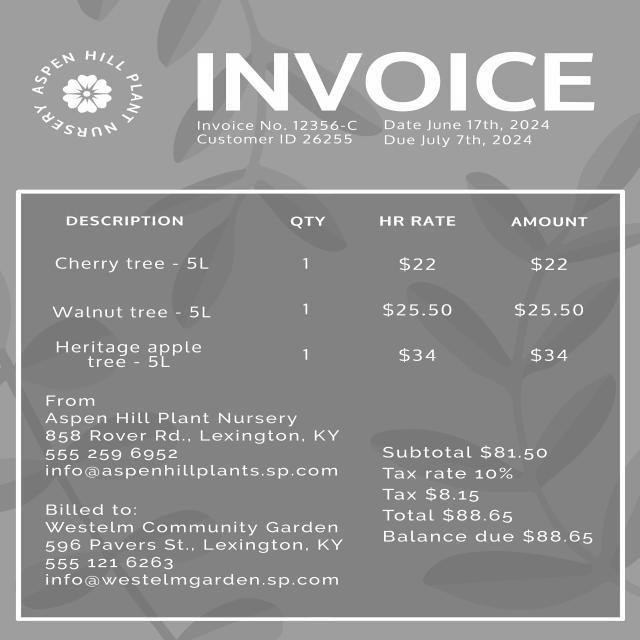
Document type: Invoice